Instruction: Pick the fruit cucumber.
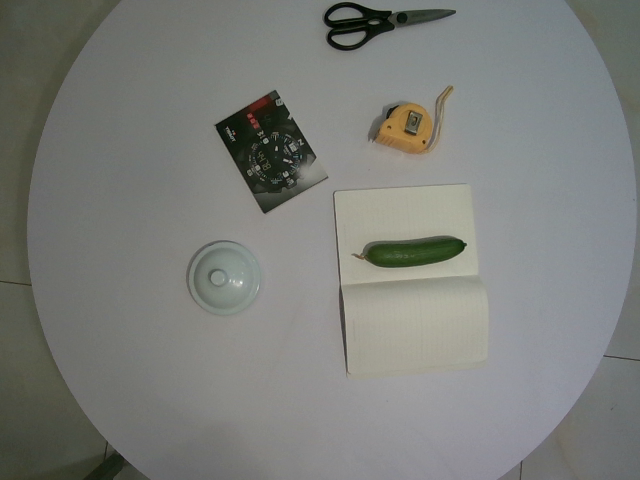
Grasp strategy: vertical